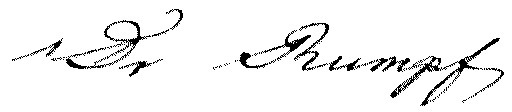
Signature of: ludwig rumpf